Question: What is the estimated tax bill amount according to the document?
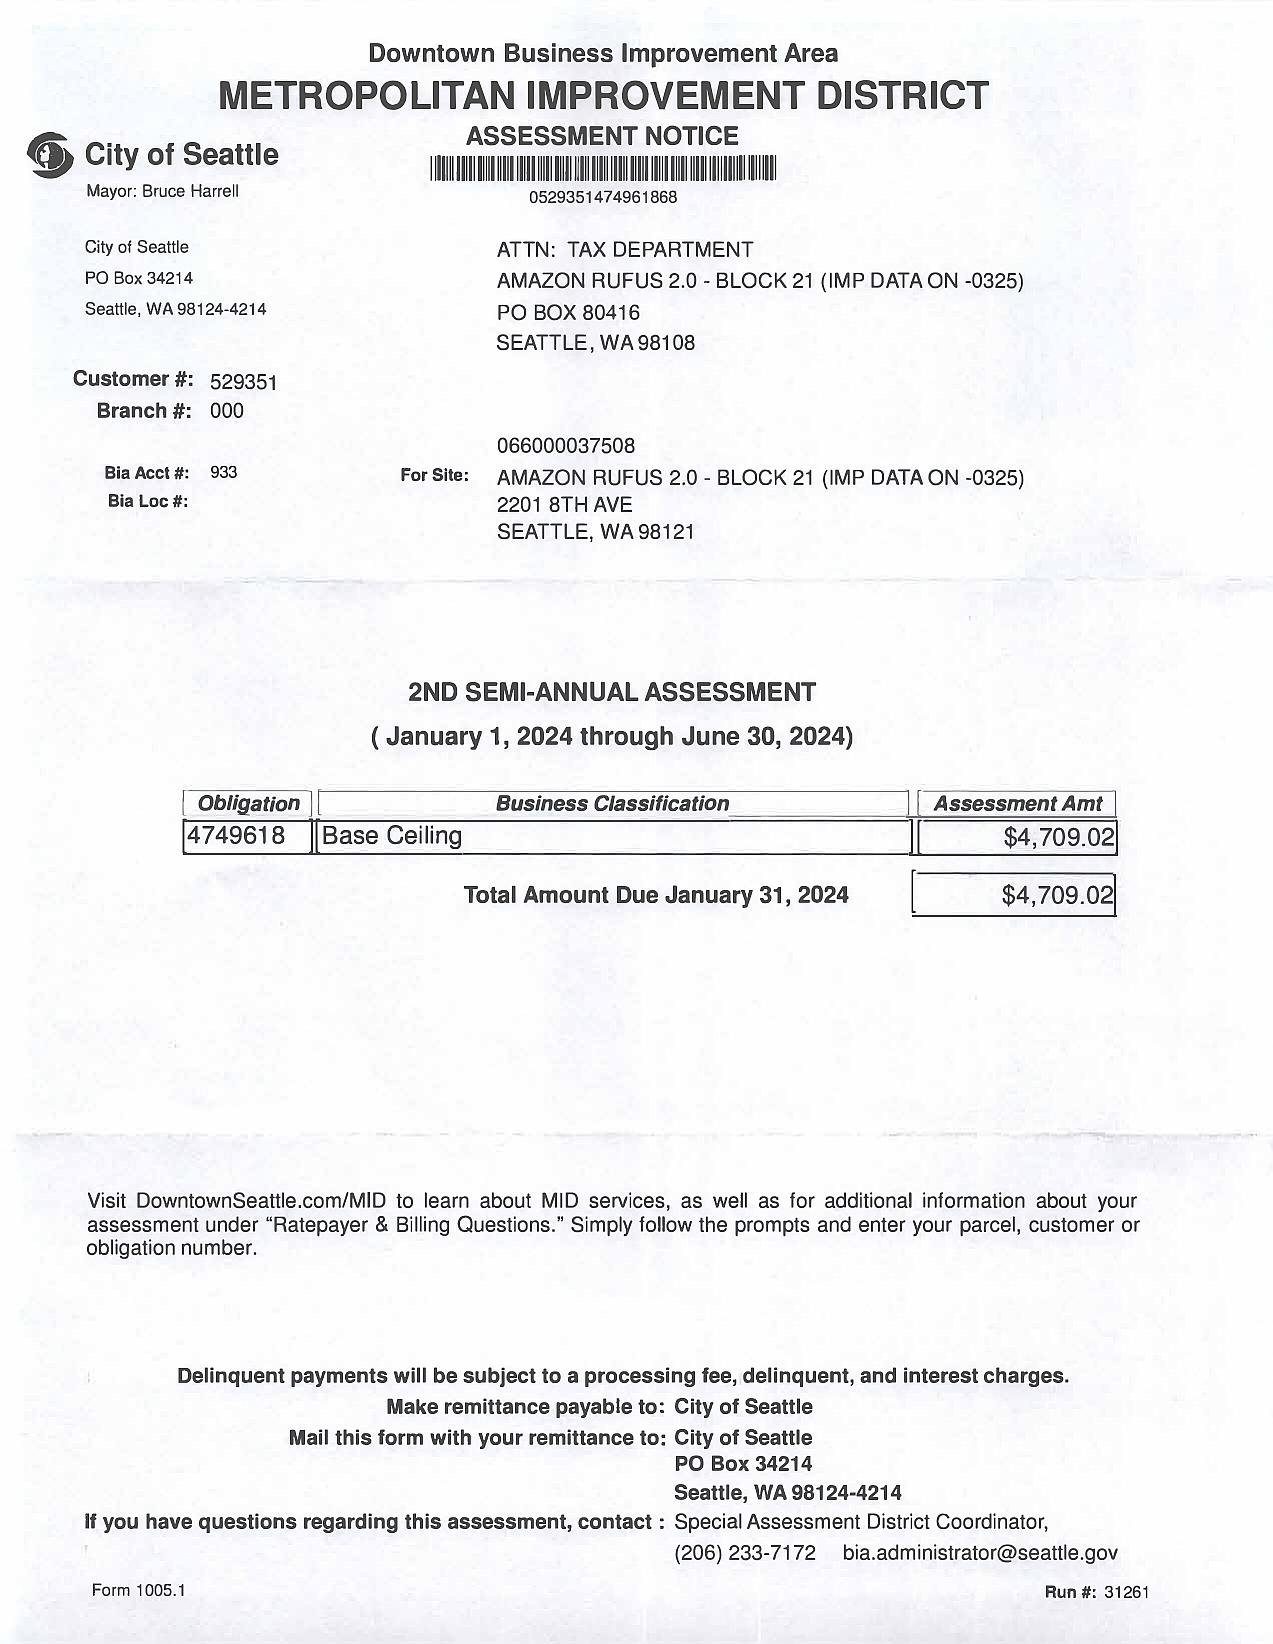
Answer: "$4,709.02 "